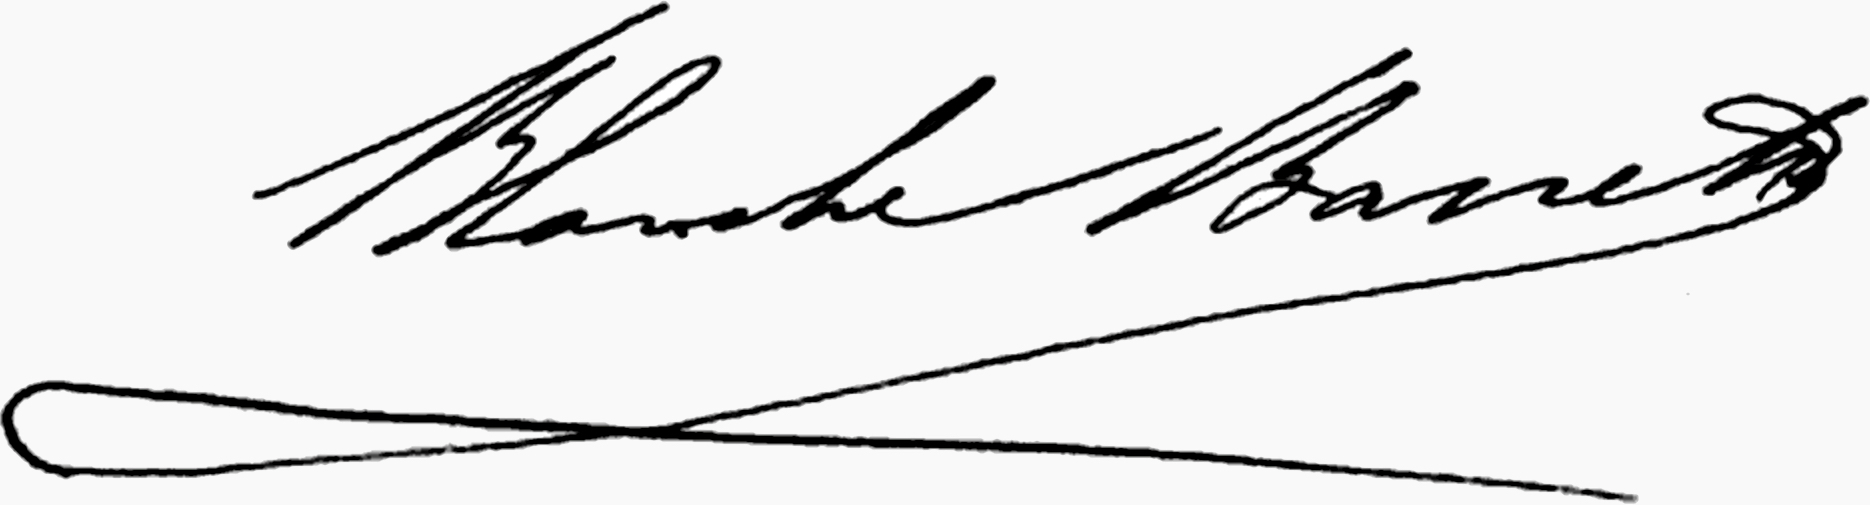
Signature of: blanche barretta